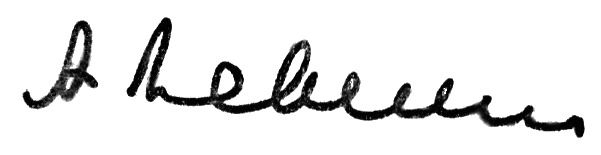
Signature of: aleksandr levinskikh